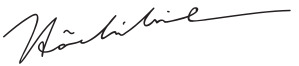
Signature of: ho chi minh